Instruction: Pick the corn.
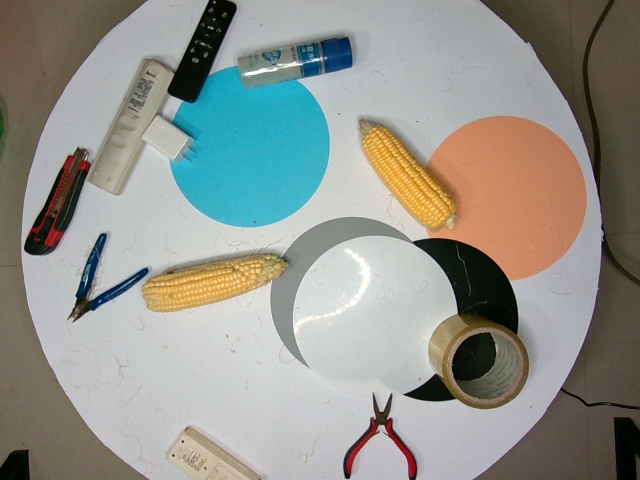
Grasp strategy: vertical